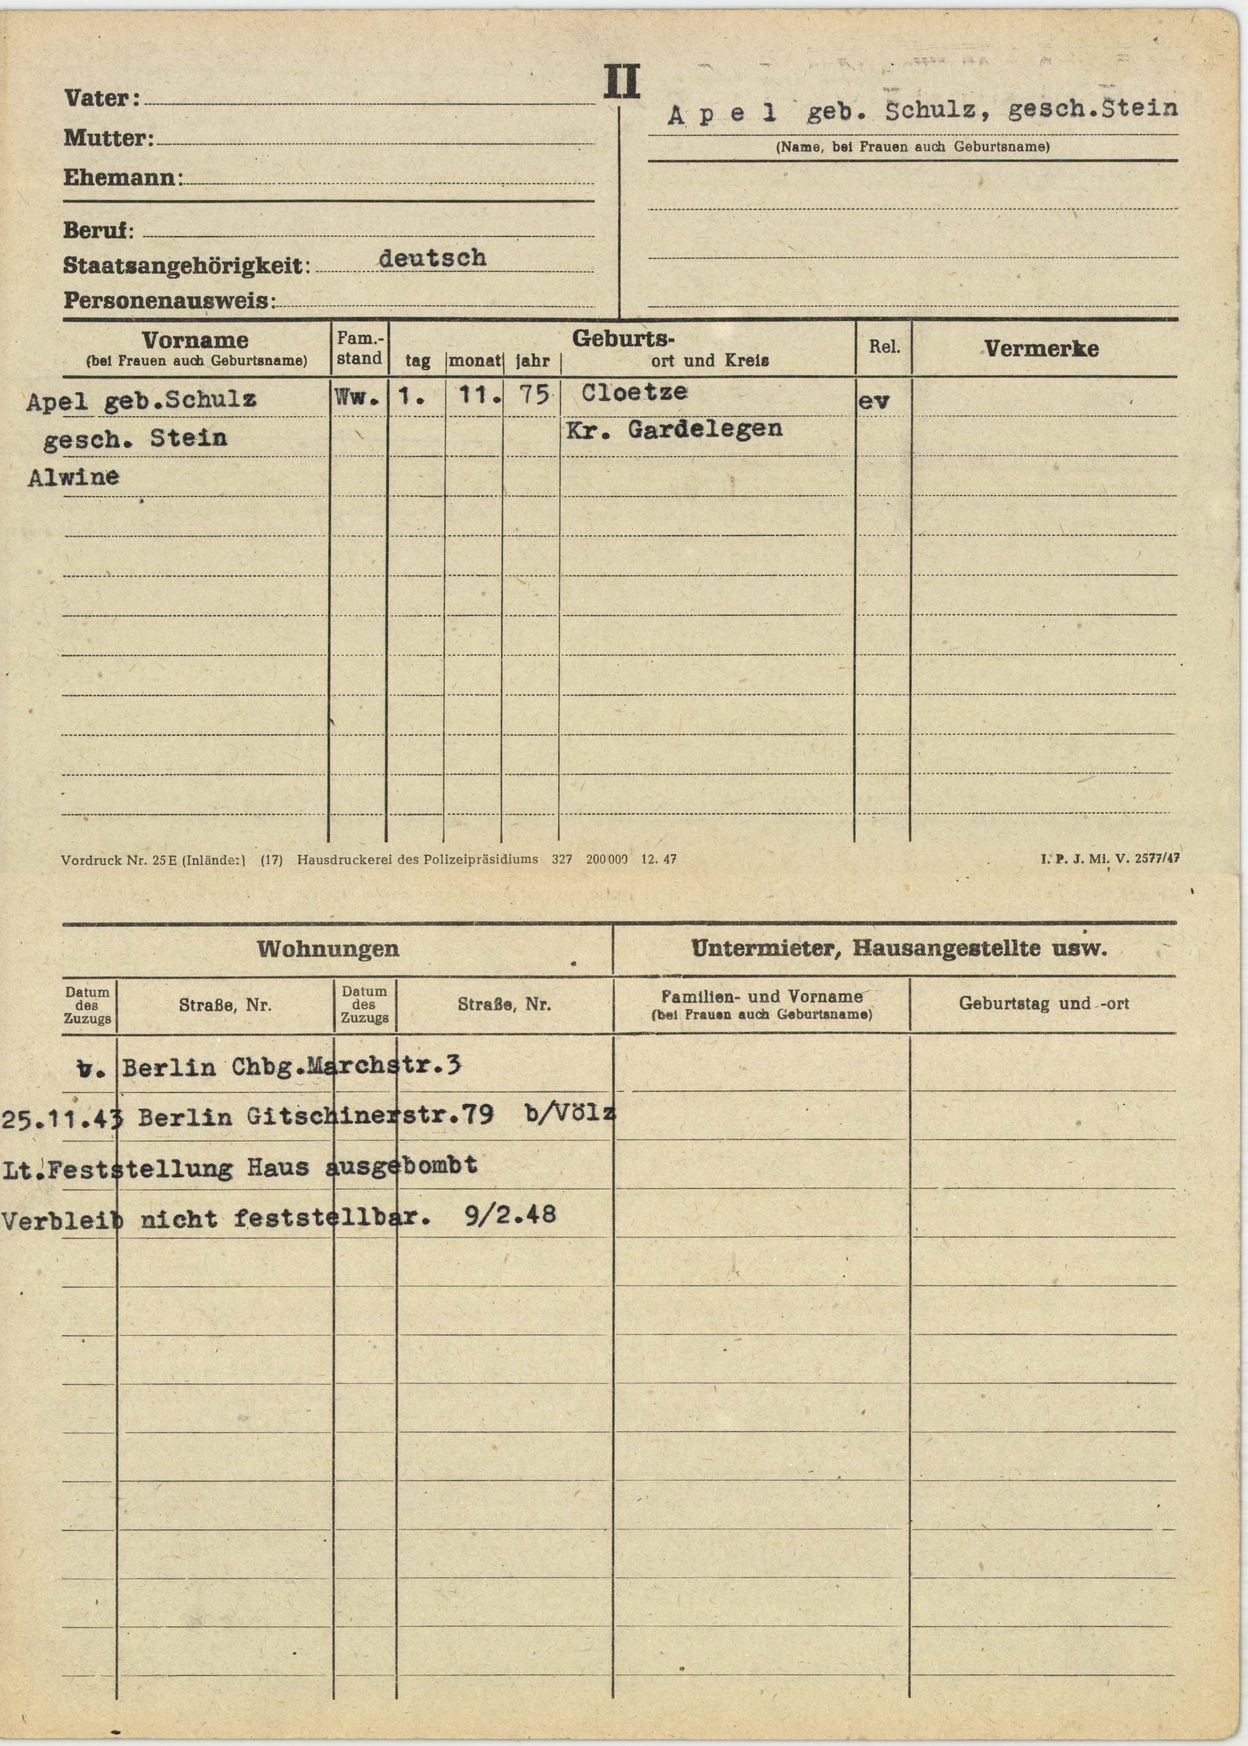
Apel geb. Schulz, gesch. Stein